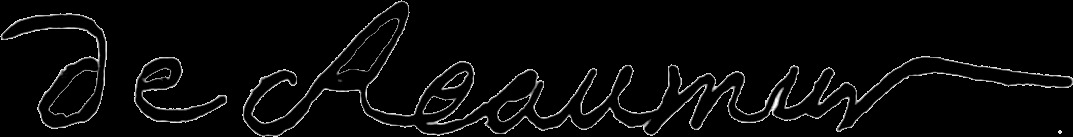
Signature of: rené antoine ferchault de réaumur